Question: How is the history relevant to the case?
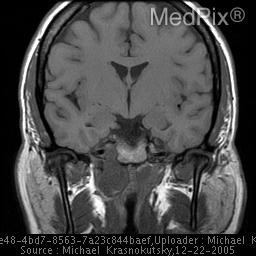
Answer: The patient's history of 37 year old woman who presented with headaches. is key in understanding the case.